Question: What is the name of the tenant mentioned in the document?
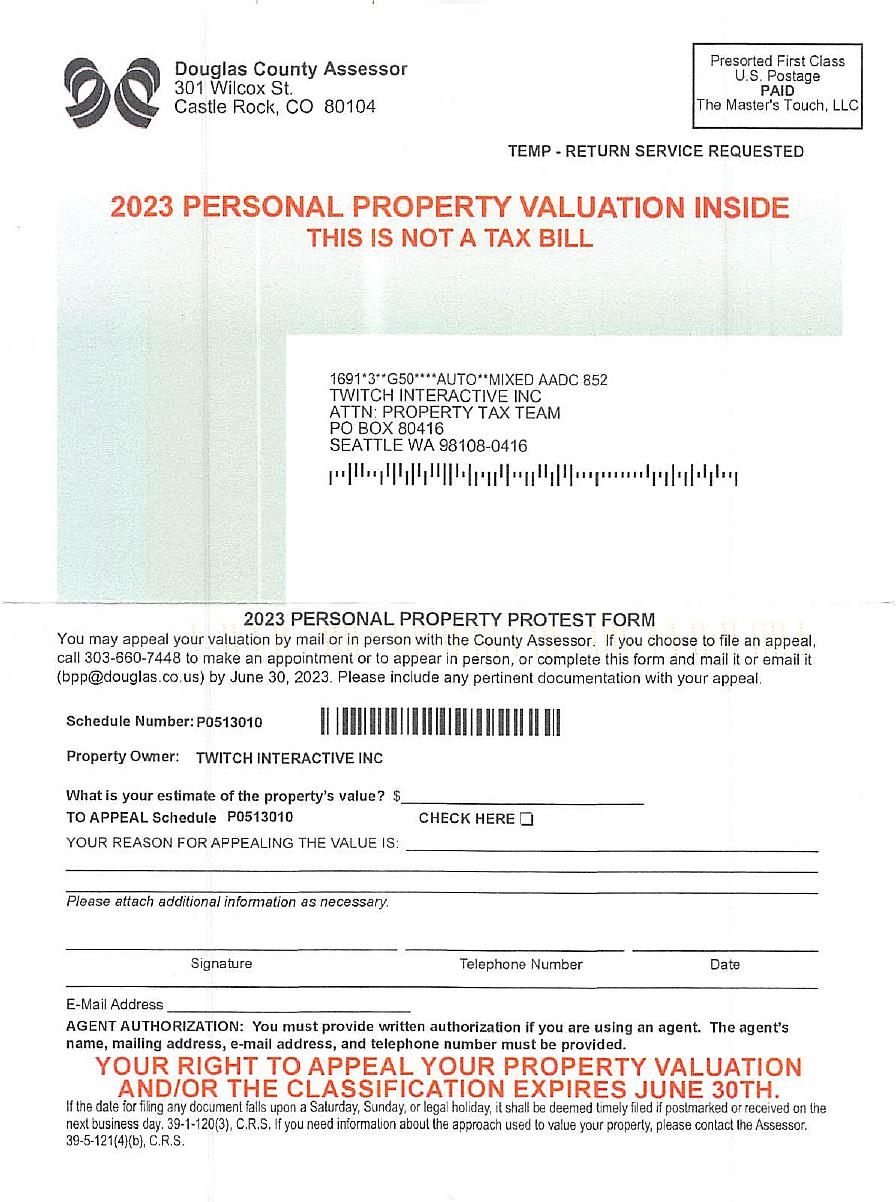
Answer: "TWITCH INTERACTIVE INC"